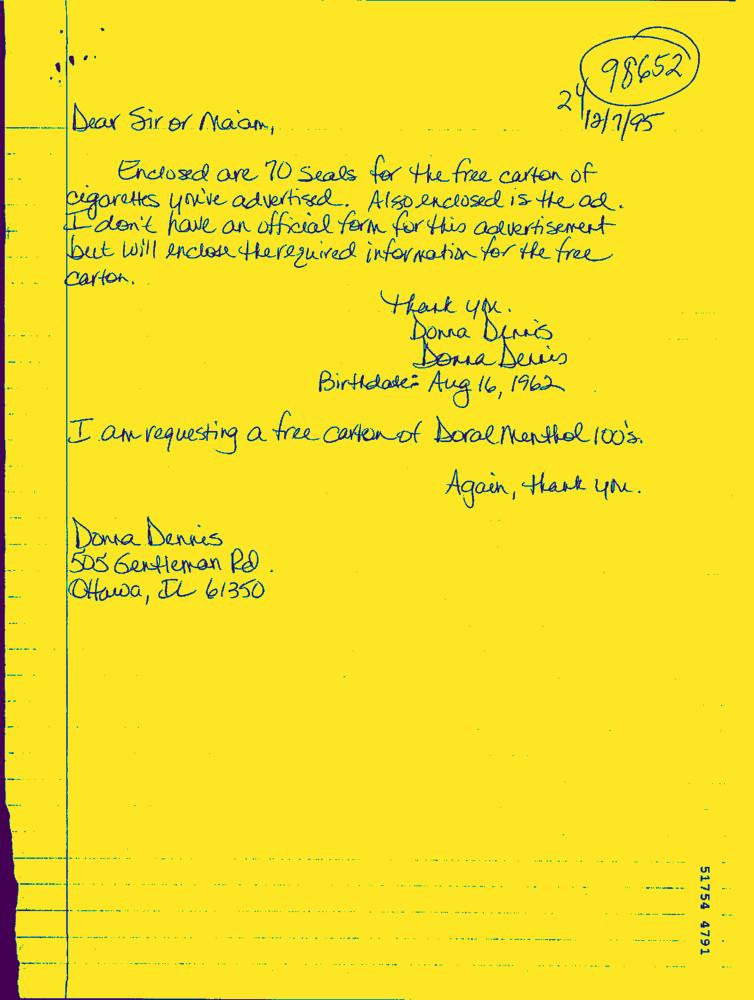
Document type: Hand-Written